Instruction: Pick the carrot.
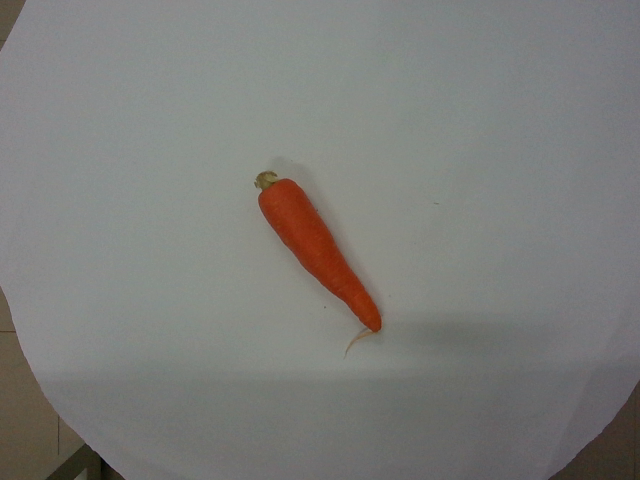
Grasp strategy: vertical